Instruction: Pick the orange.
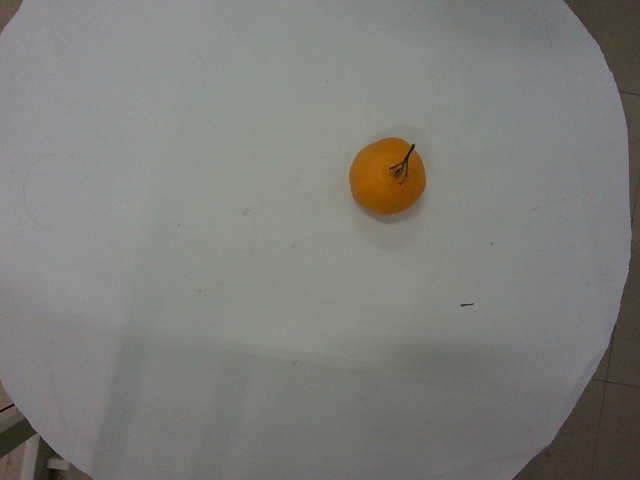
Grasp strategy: vertical